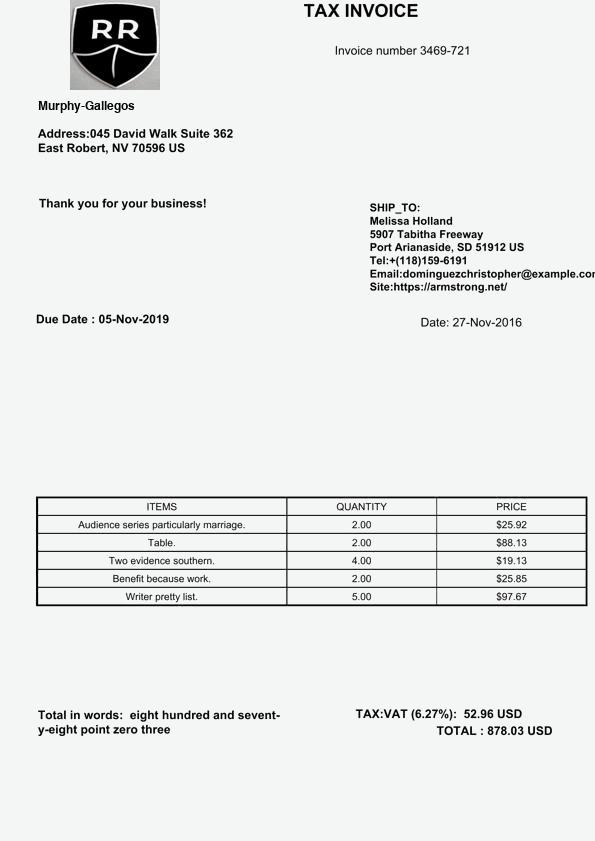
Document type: Invoice